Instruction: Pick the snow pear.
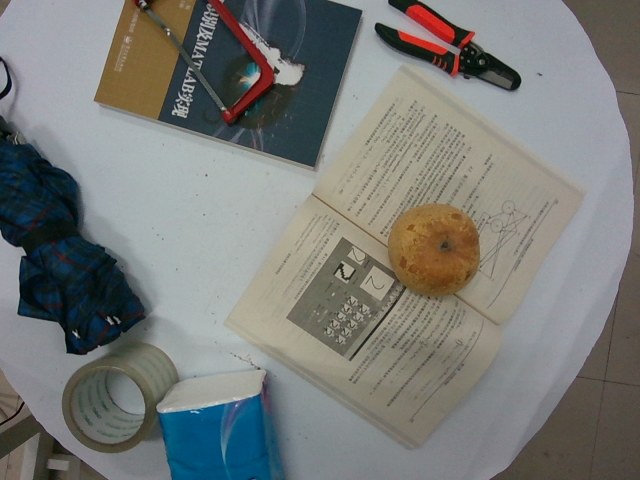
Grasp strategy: vertical